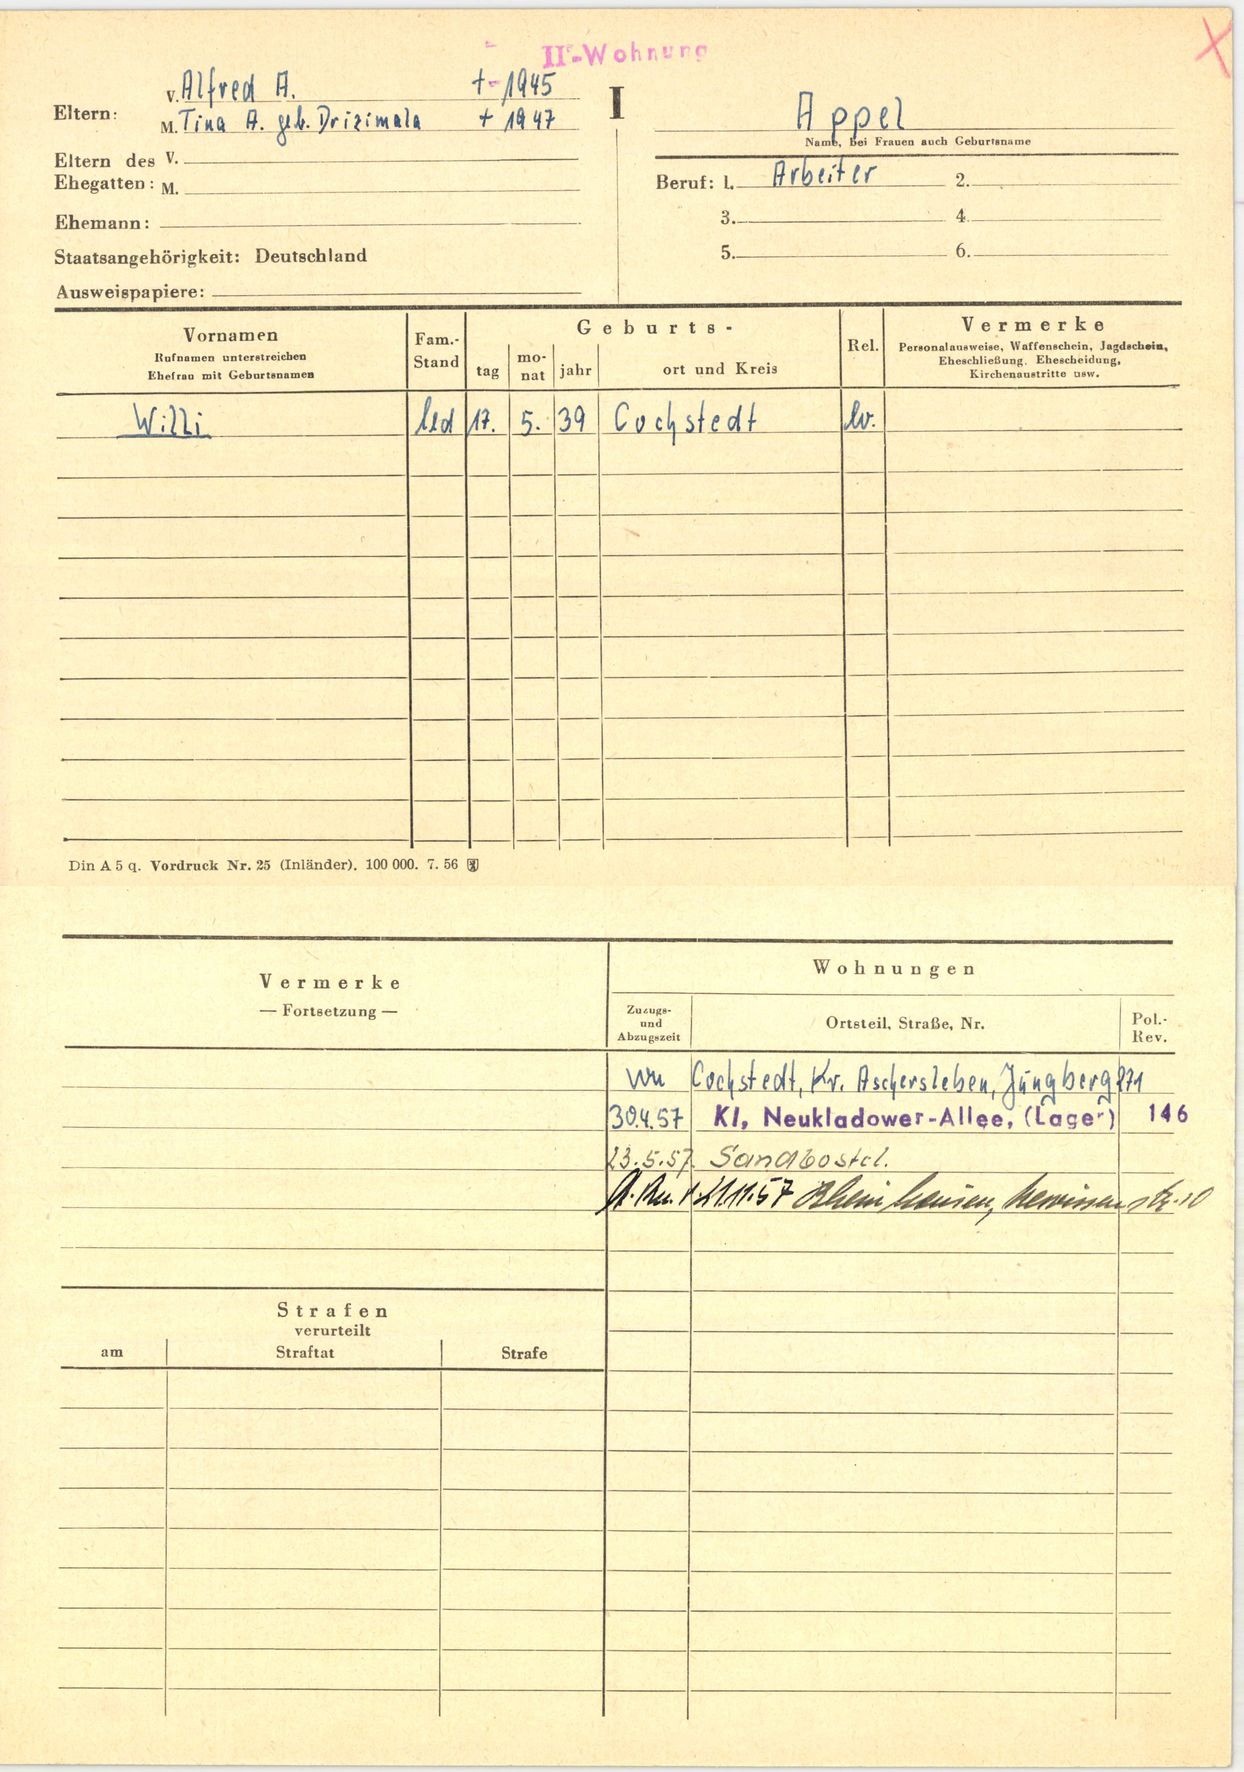
Appel